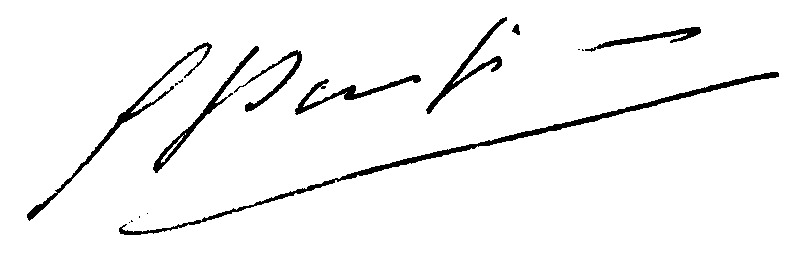
Signature of: georges pompidou